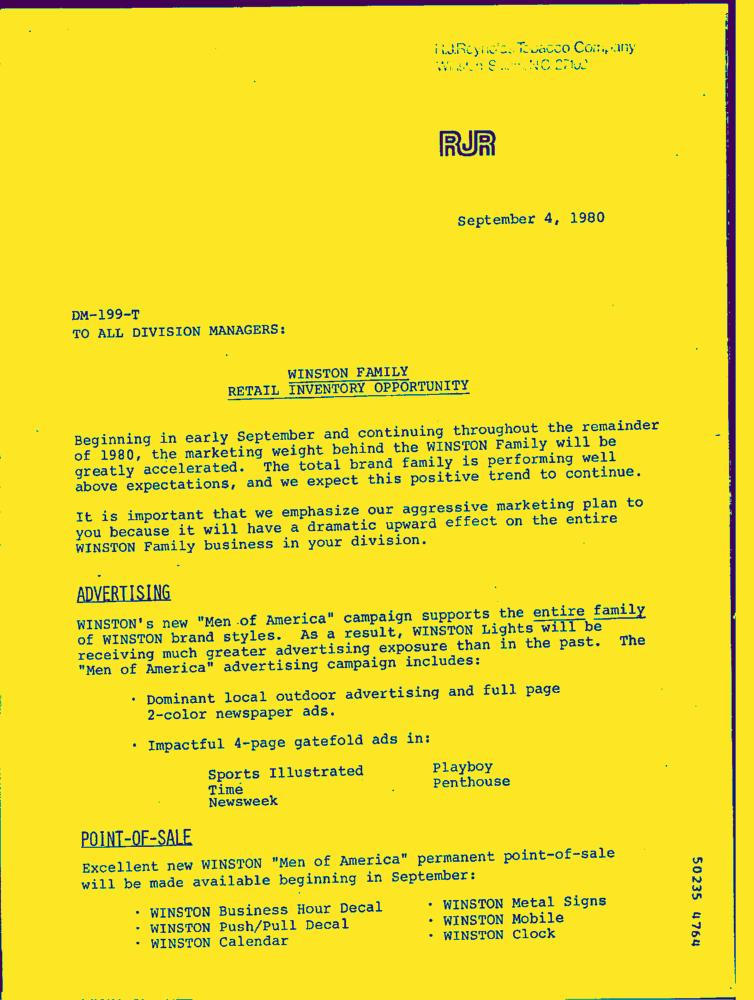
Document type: Letter-Doc